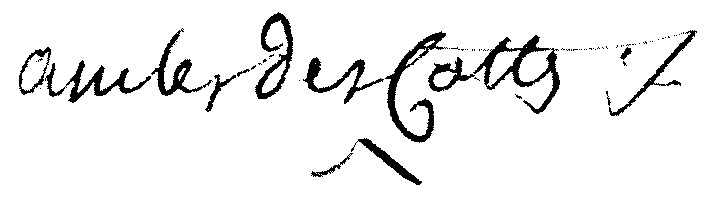
Signature of: jean baptiste aucler descottes